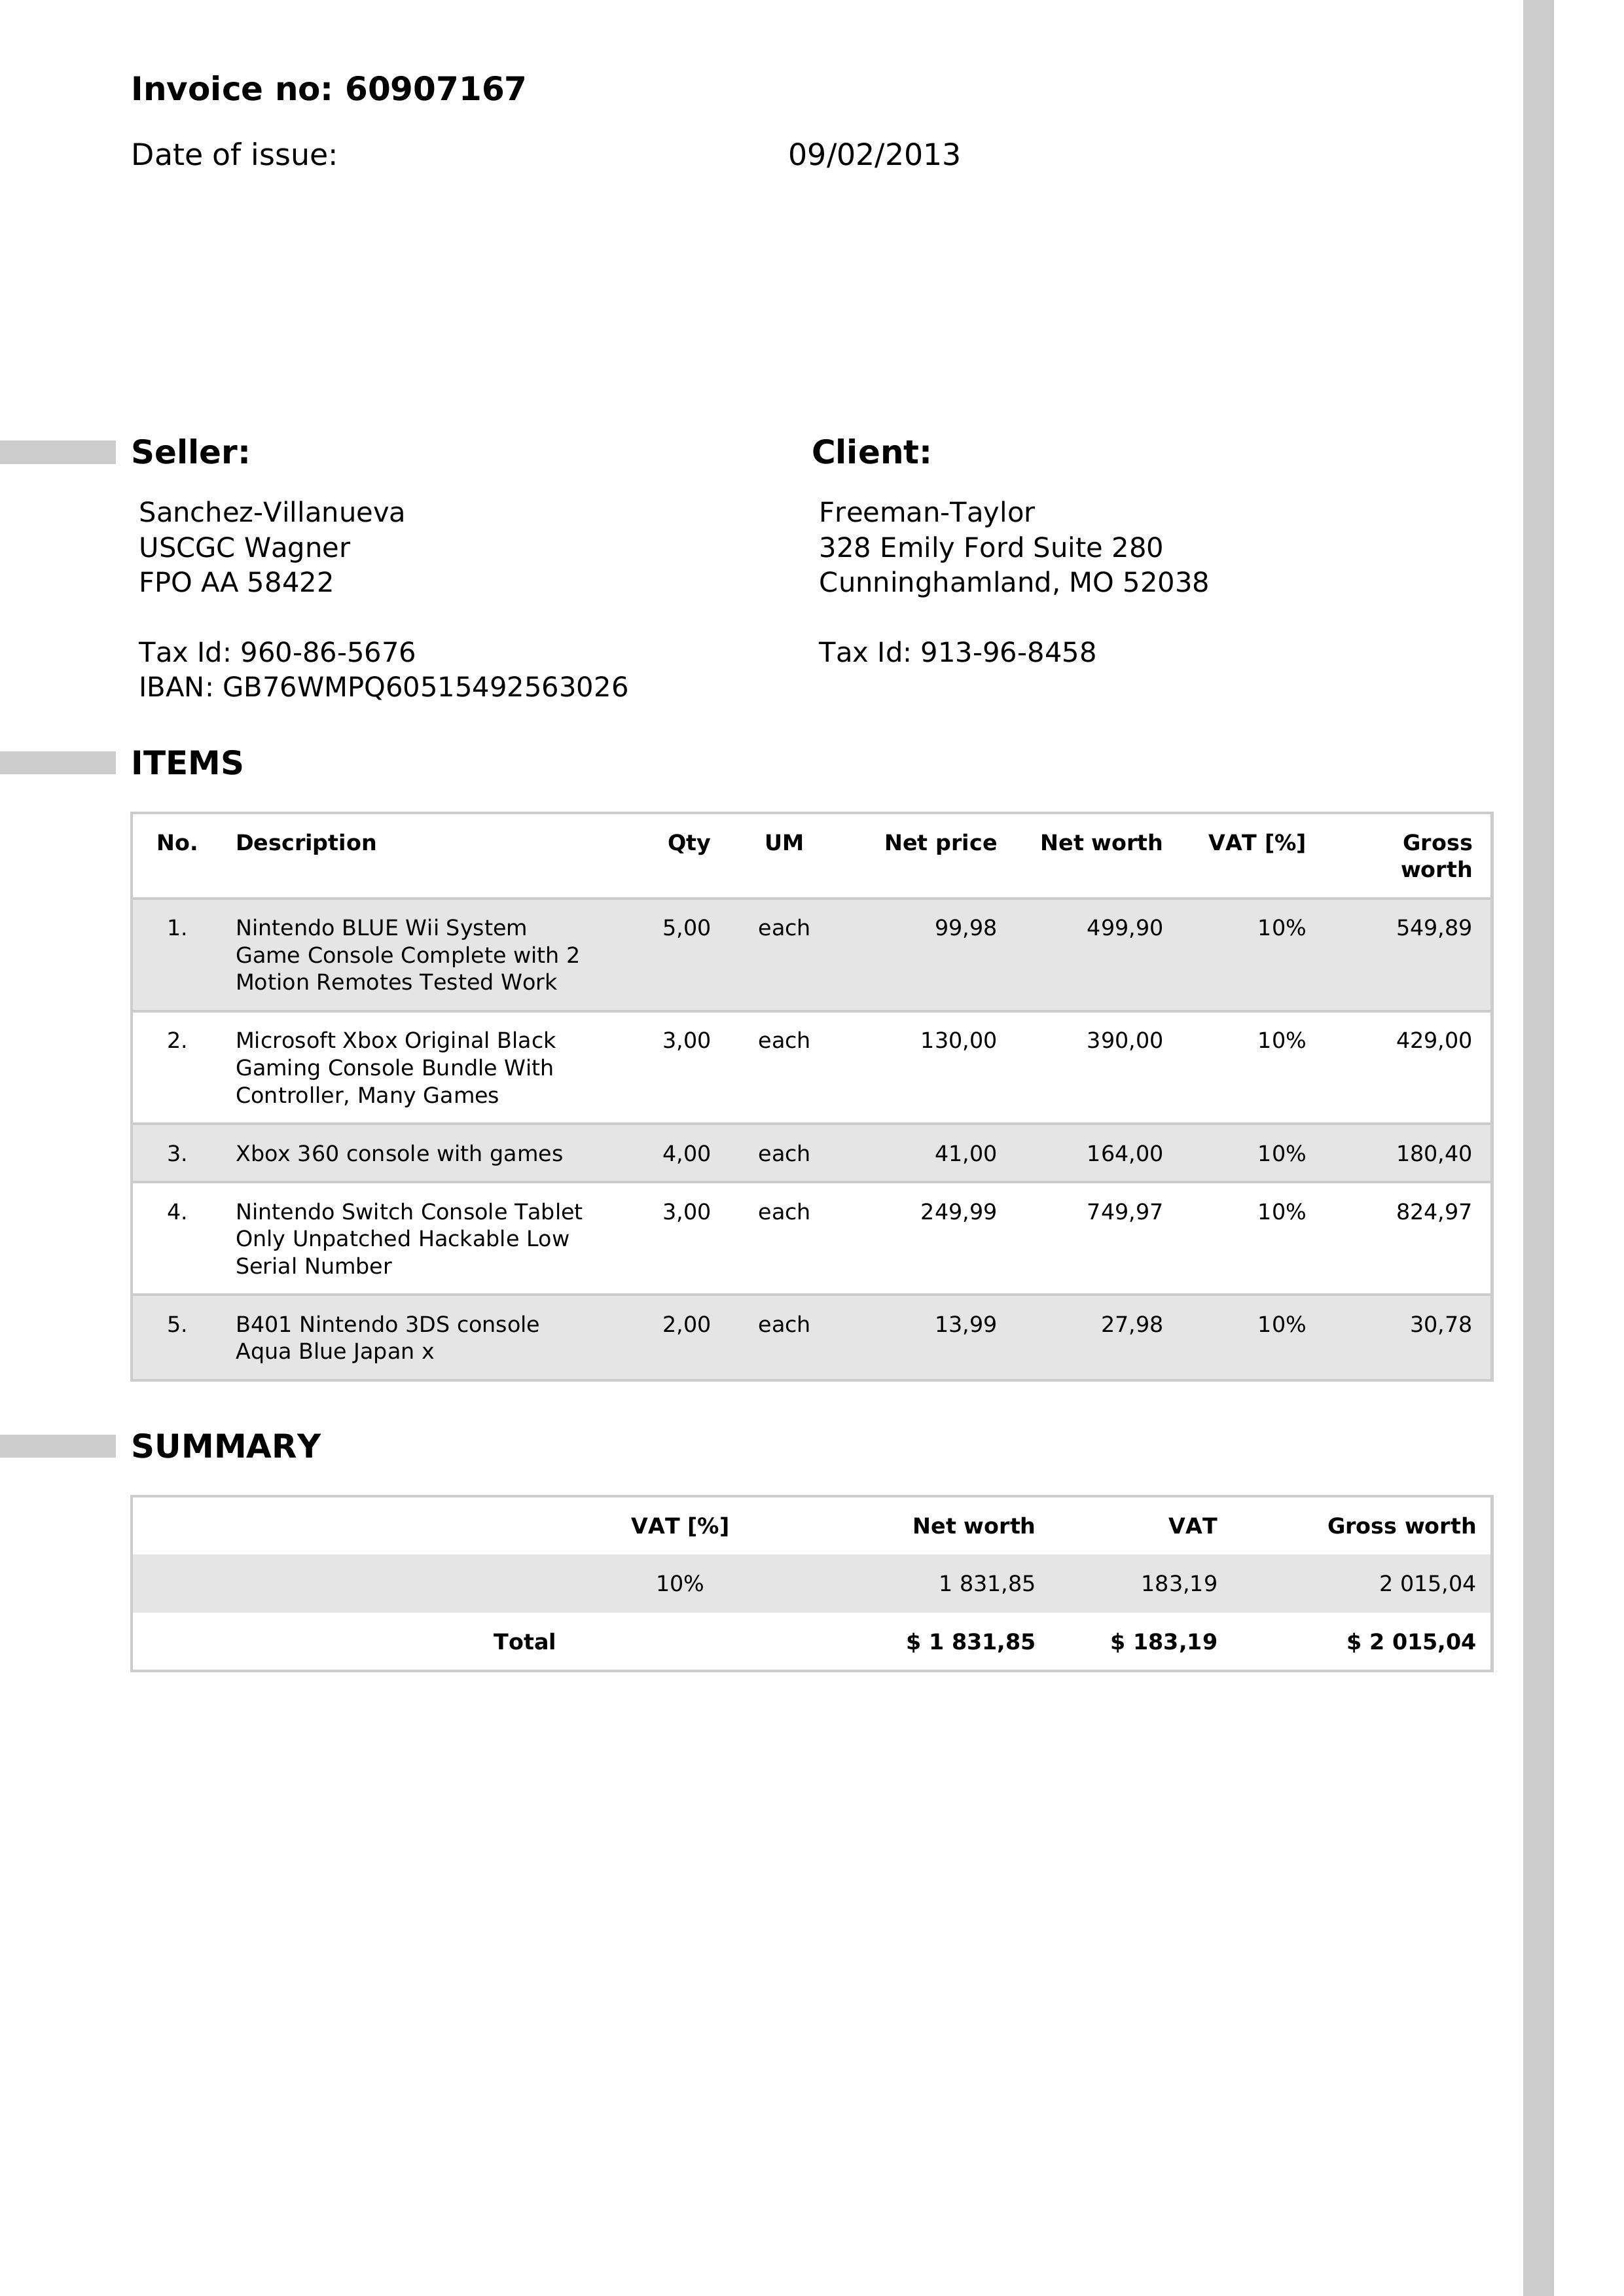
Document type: Invoice